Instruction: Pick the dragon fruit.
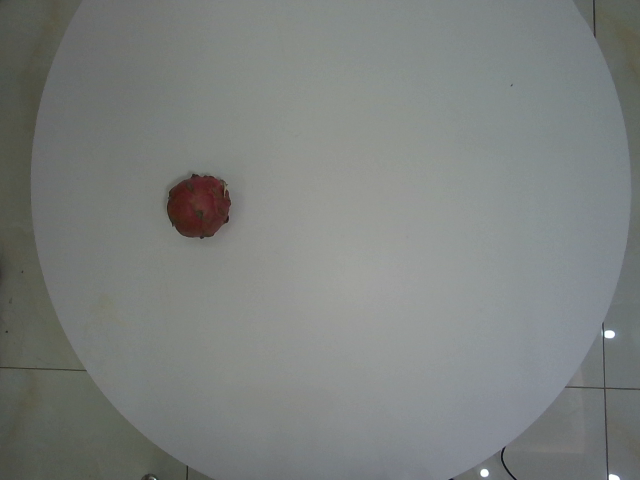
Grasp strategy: vertical